Question: How does the patient history play a role?
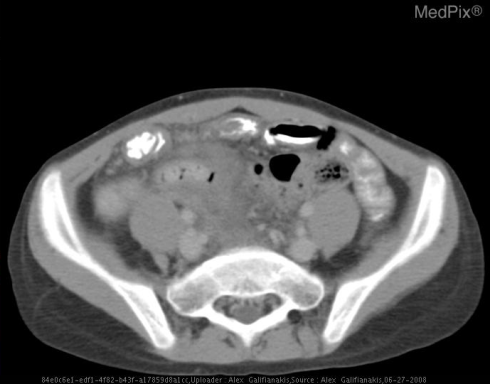
Answer: The patient's history of 10 y.o. girl with known cystic fibrosis presents with acute onset of right lower quadrant pain, fever, and leukocytosis. is key in understanding the case.